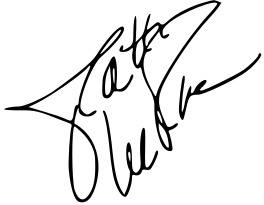
Signature of: patti lupone